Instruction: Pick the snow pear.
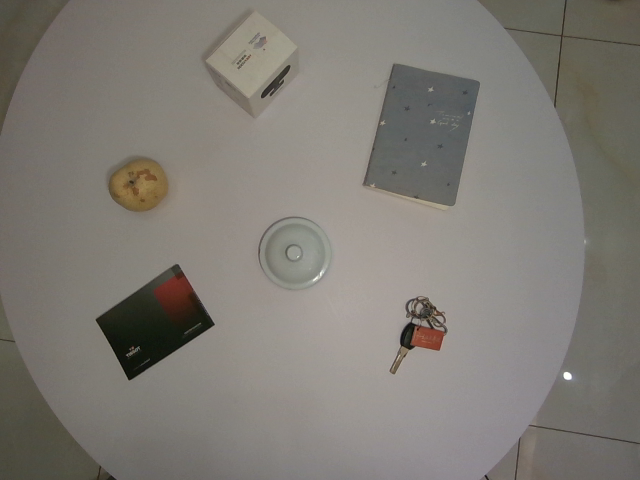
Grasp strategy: vertical